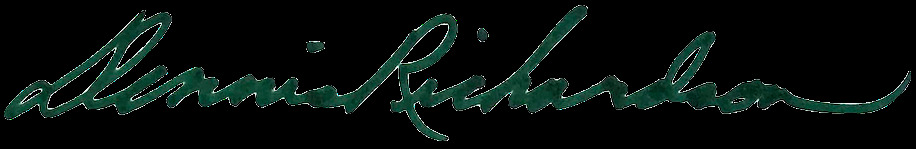
Signature of: dennis richardson